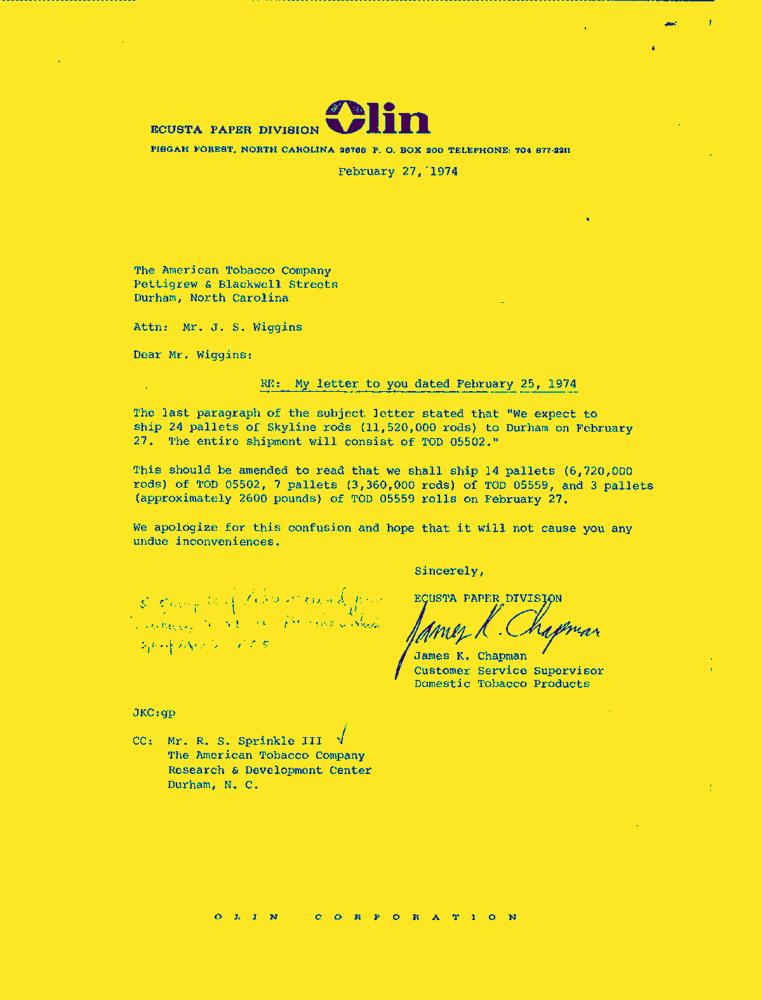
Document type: Letter-Doc